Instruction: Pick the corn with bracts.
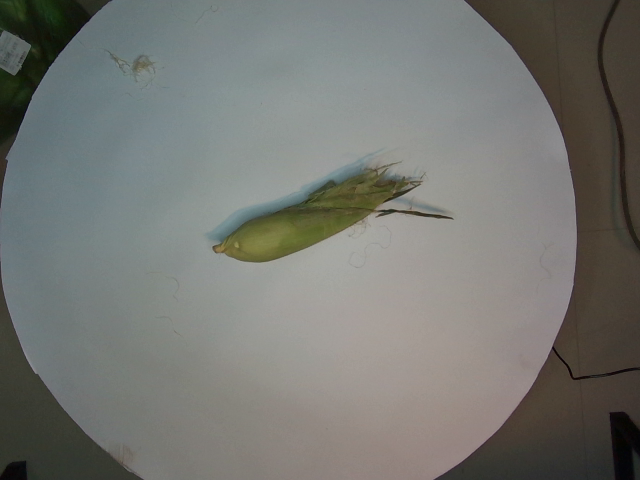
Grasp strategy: vertical